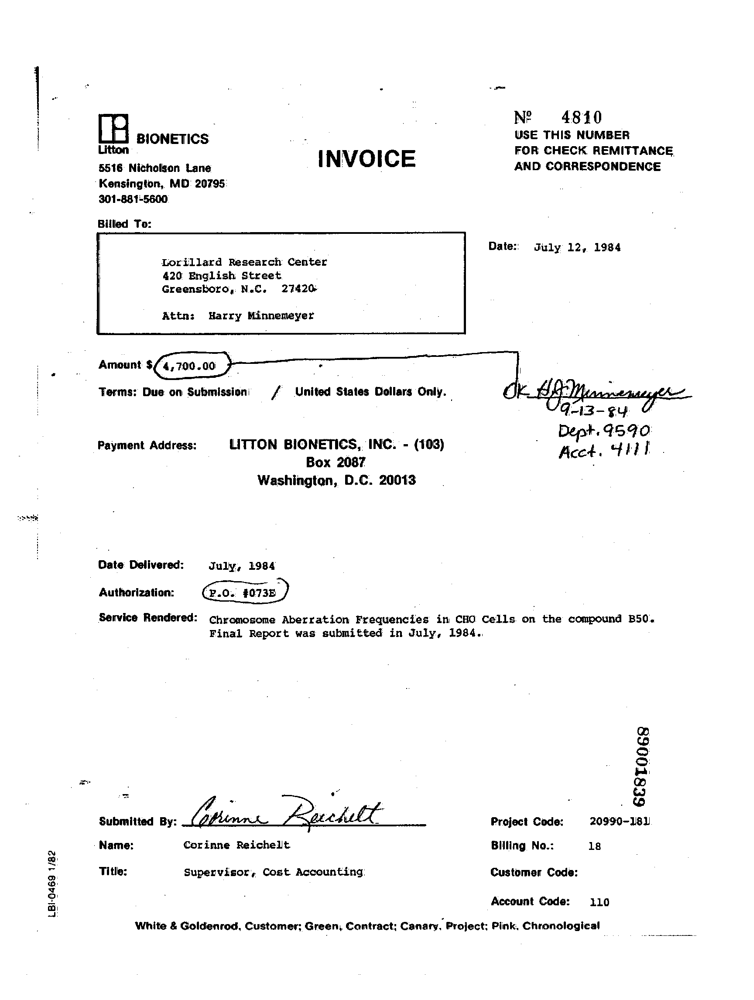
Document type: Invoice